Question: What was observed in the imaging?
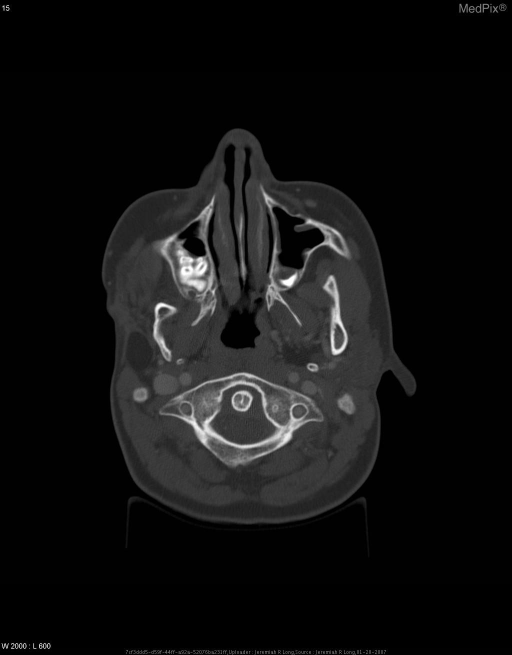
Answer: The imaging shows Contrast enhanced axial CT images of the neck demonstrate agenesis of the right pinna, external auditory canal and middle ear.  The right inner ear appears intact with slight increased sclerosis about its osseous components.  The right mastoid air cells are essentially absent.

The right zygomatic arch is hypoplastic and the right mandibular ramus and condyle are markedly hypoplastic and malformed.

The right mandible does not articulate at the TMJ.  The globes appear symmetric bilaterally. Contrast enhanced axial CT images of the neck demonstrate agenesis of the right pinna, external auditory canal and middle ear.  The right inner ear appears intact with slight increased sclerosis about its osseous components.  The right mastoid air cells are essentially absent.

The right zygomatic arch is hypoplastic and the right mandibular ramus and condyle are markedly hypoplastic and malformed.  The right mandible does not articulate at the TMJ.  The globes appear symmetric bilaterally..